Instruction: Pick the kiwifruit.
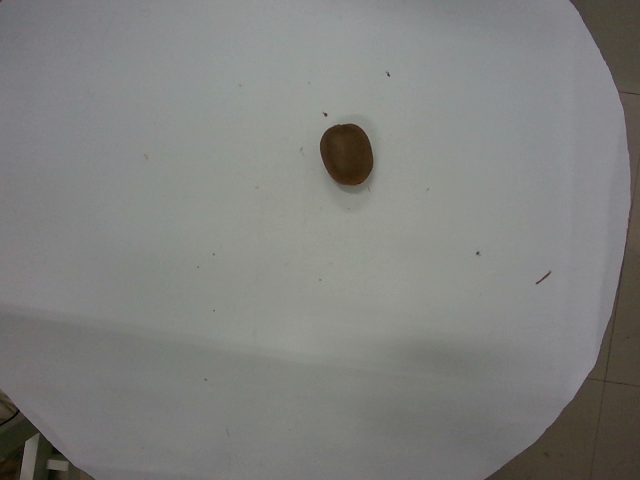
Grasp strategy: vertical